Question: What was observed in the imaging?
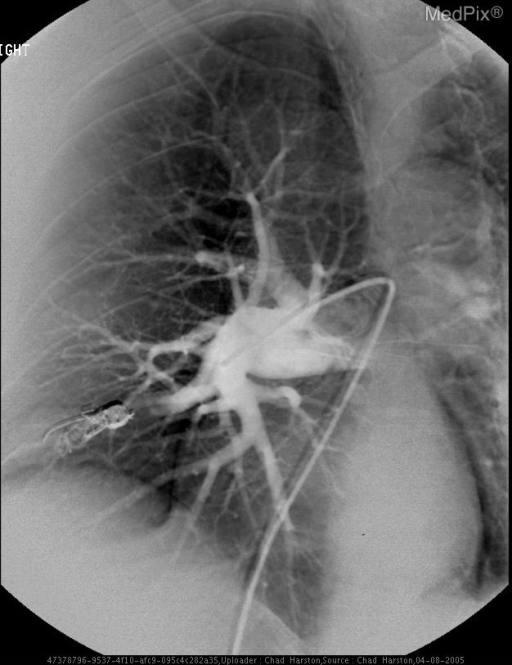
Answer: The imaging shows Pulmonary AVM with single feeding artery and single feeding vein Pulmonary angiogram after coil embolization shows no flow supplying the AVM through the feeding artery..